Question: What jurisdiction, city, or county is the document associated with?
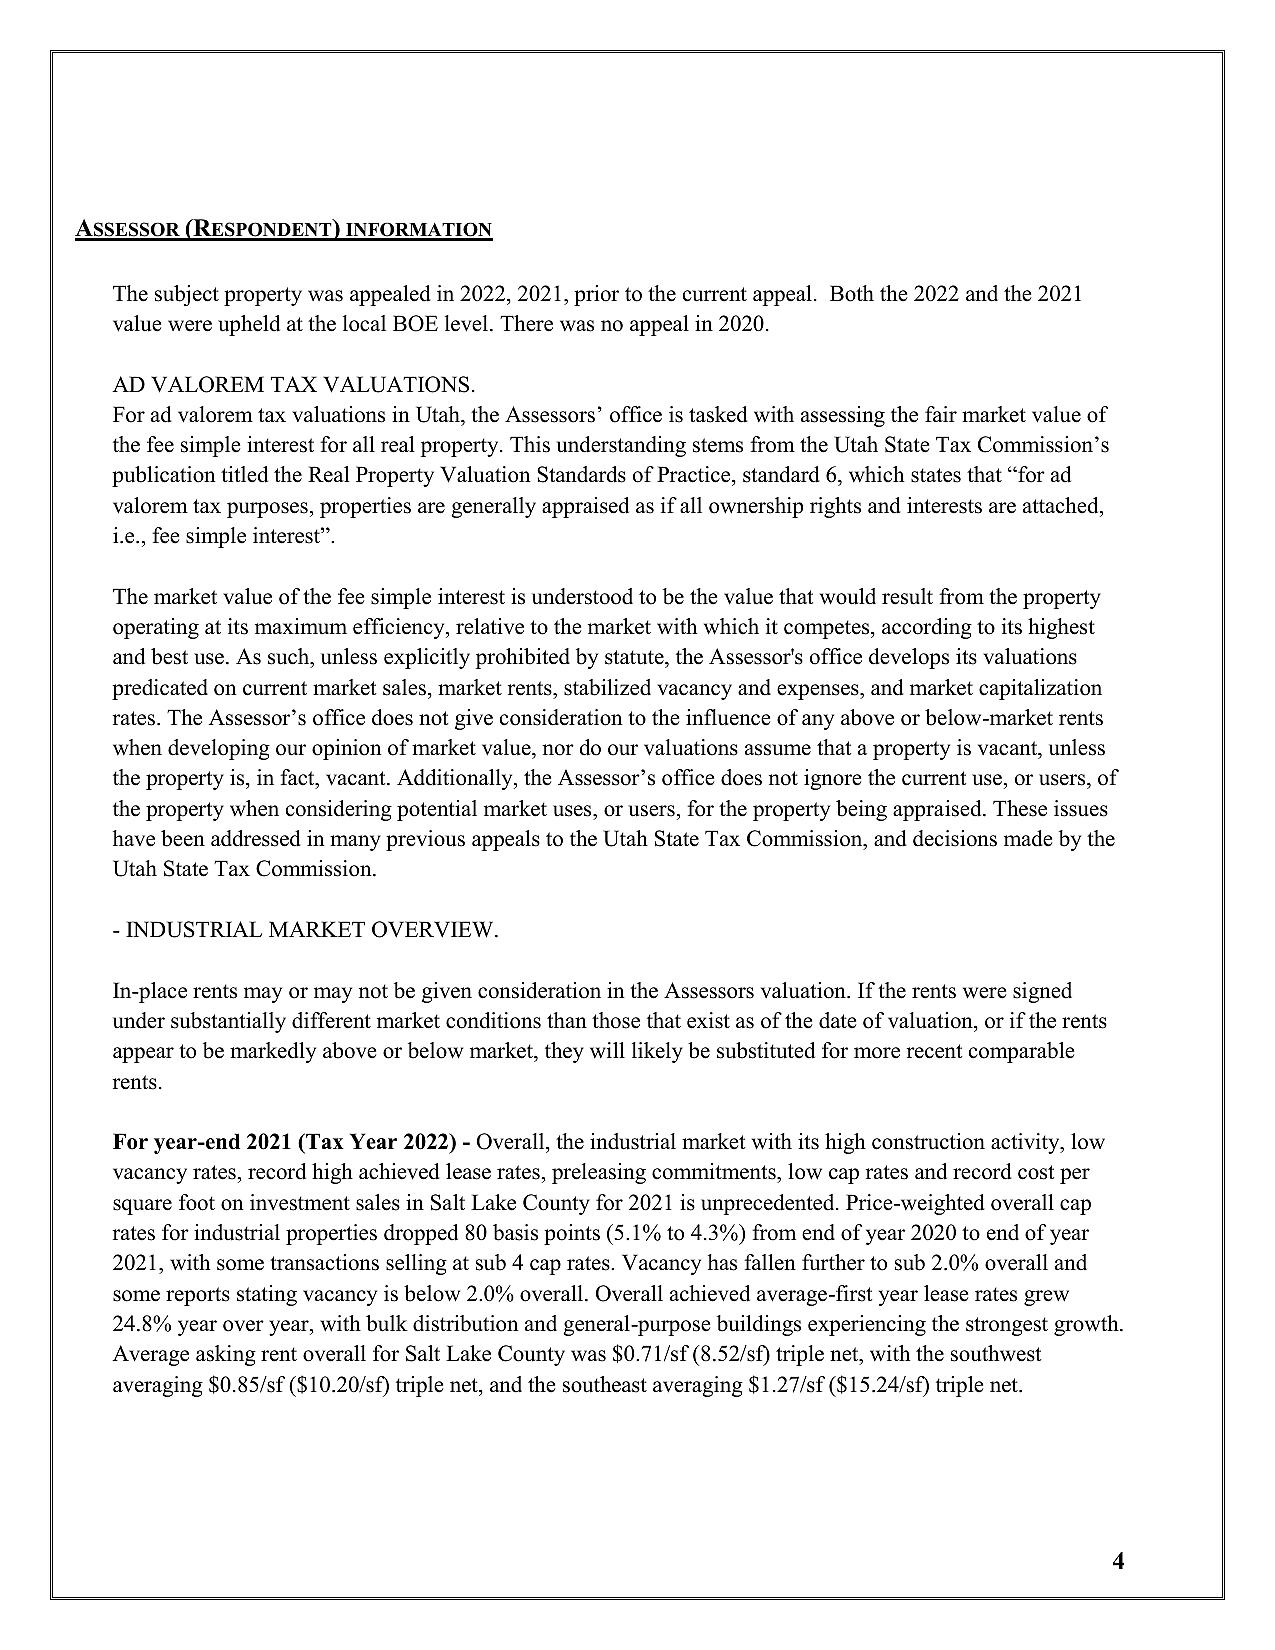
Answer: "Salt Lake County"